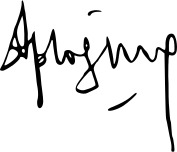
Signature of: françois aplogan